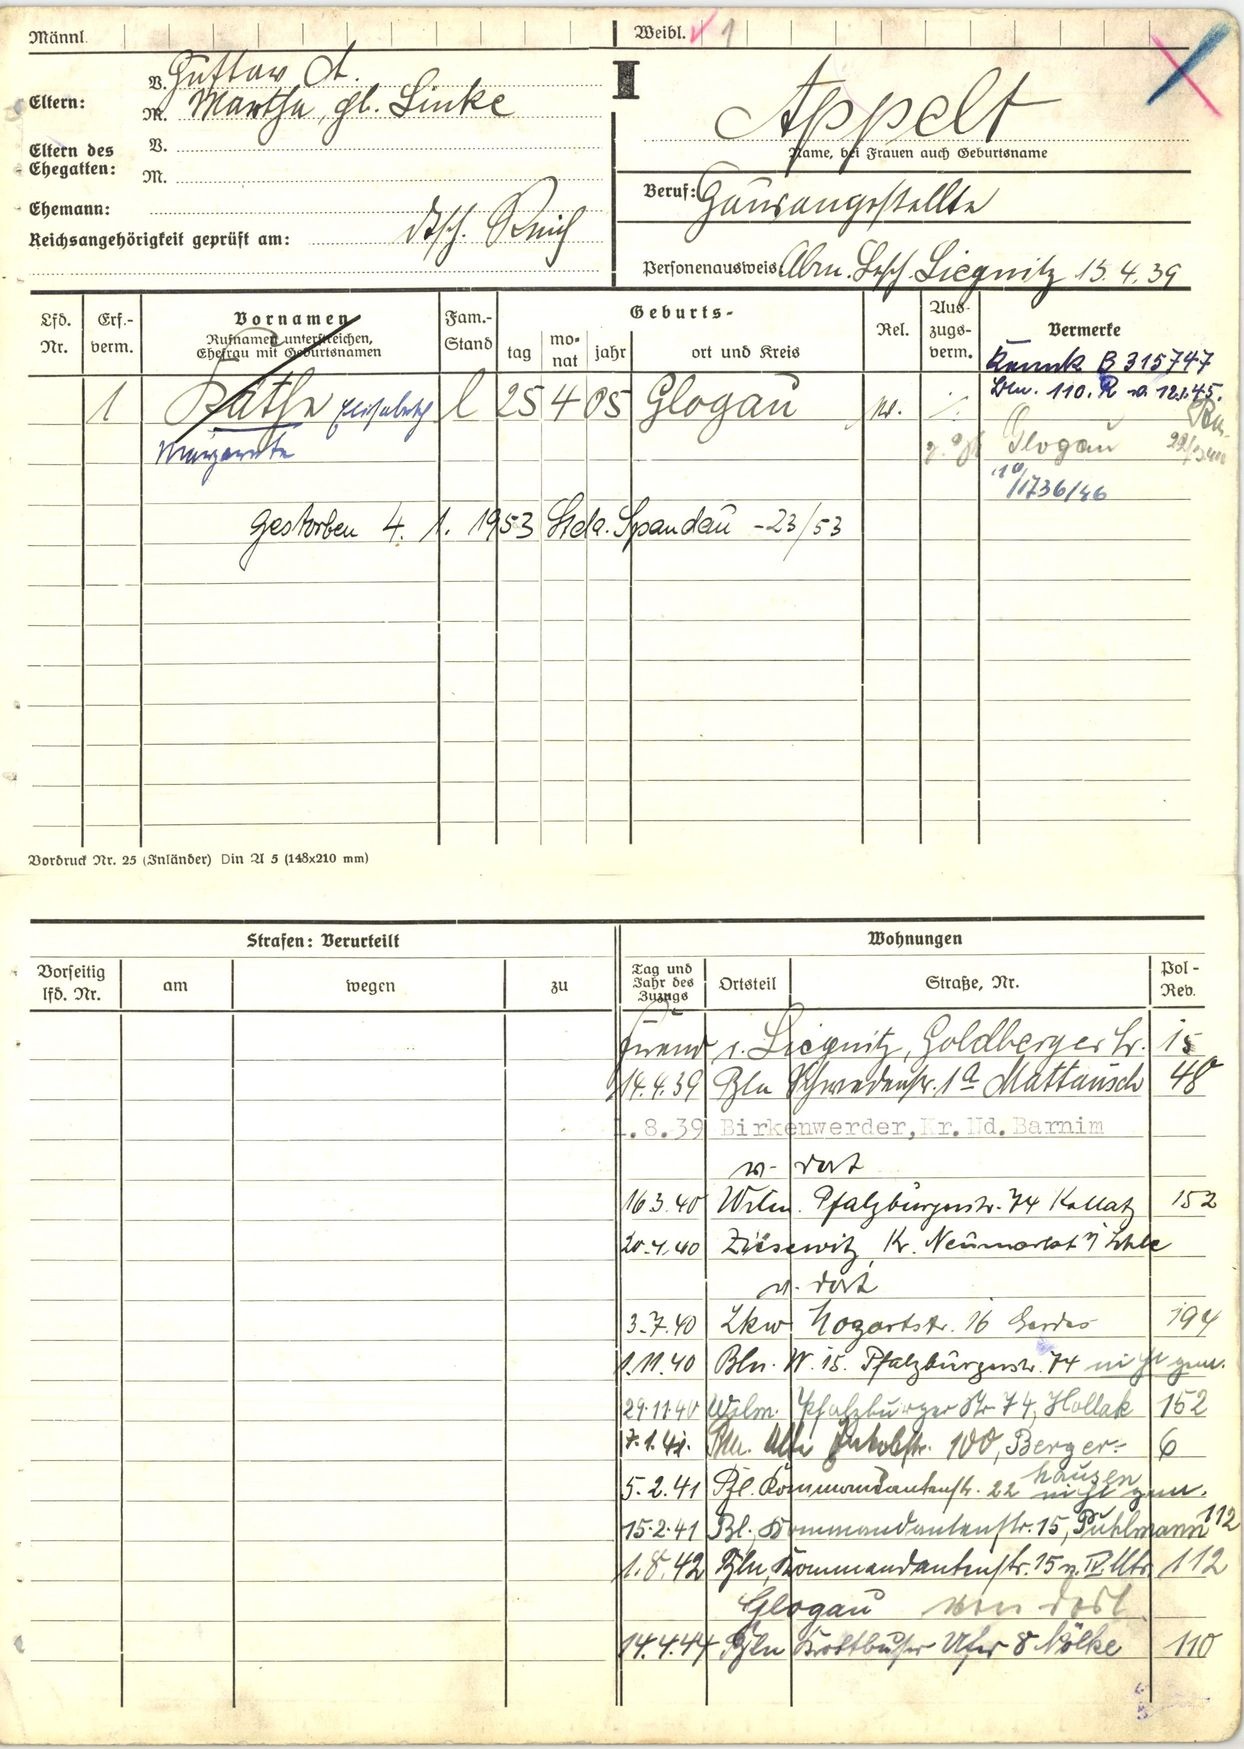
Appelt